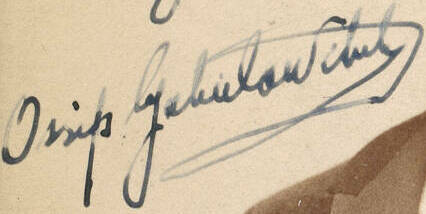
Signature of: ossip gabrilowitsch